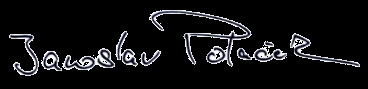
Signature of: jaroslav polaček